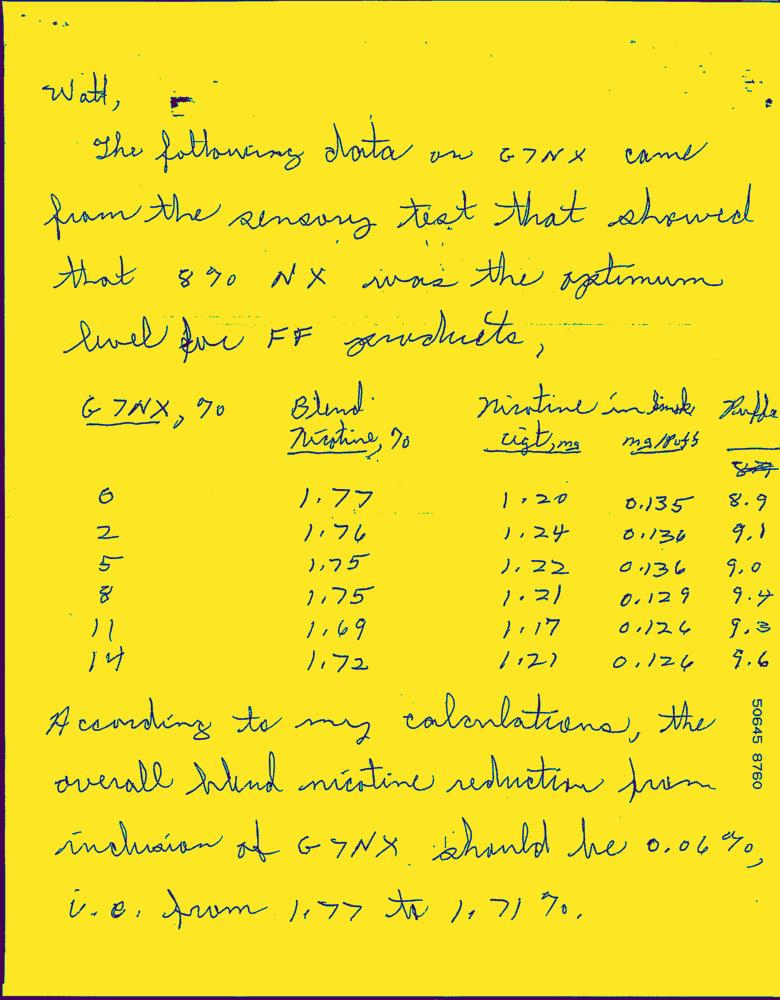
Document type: Letter-Doc